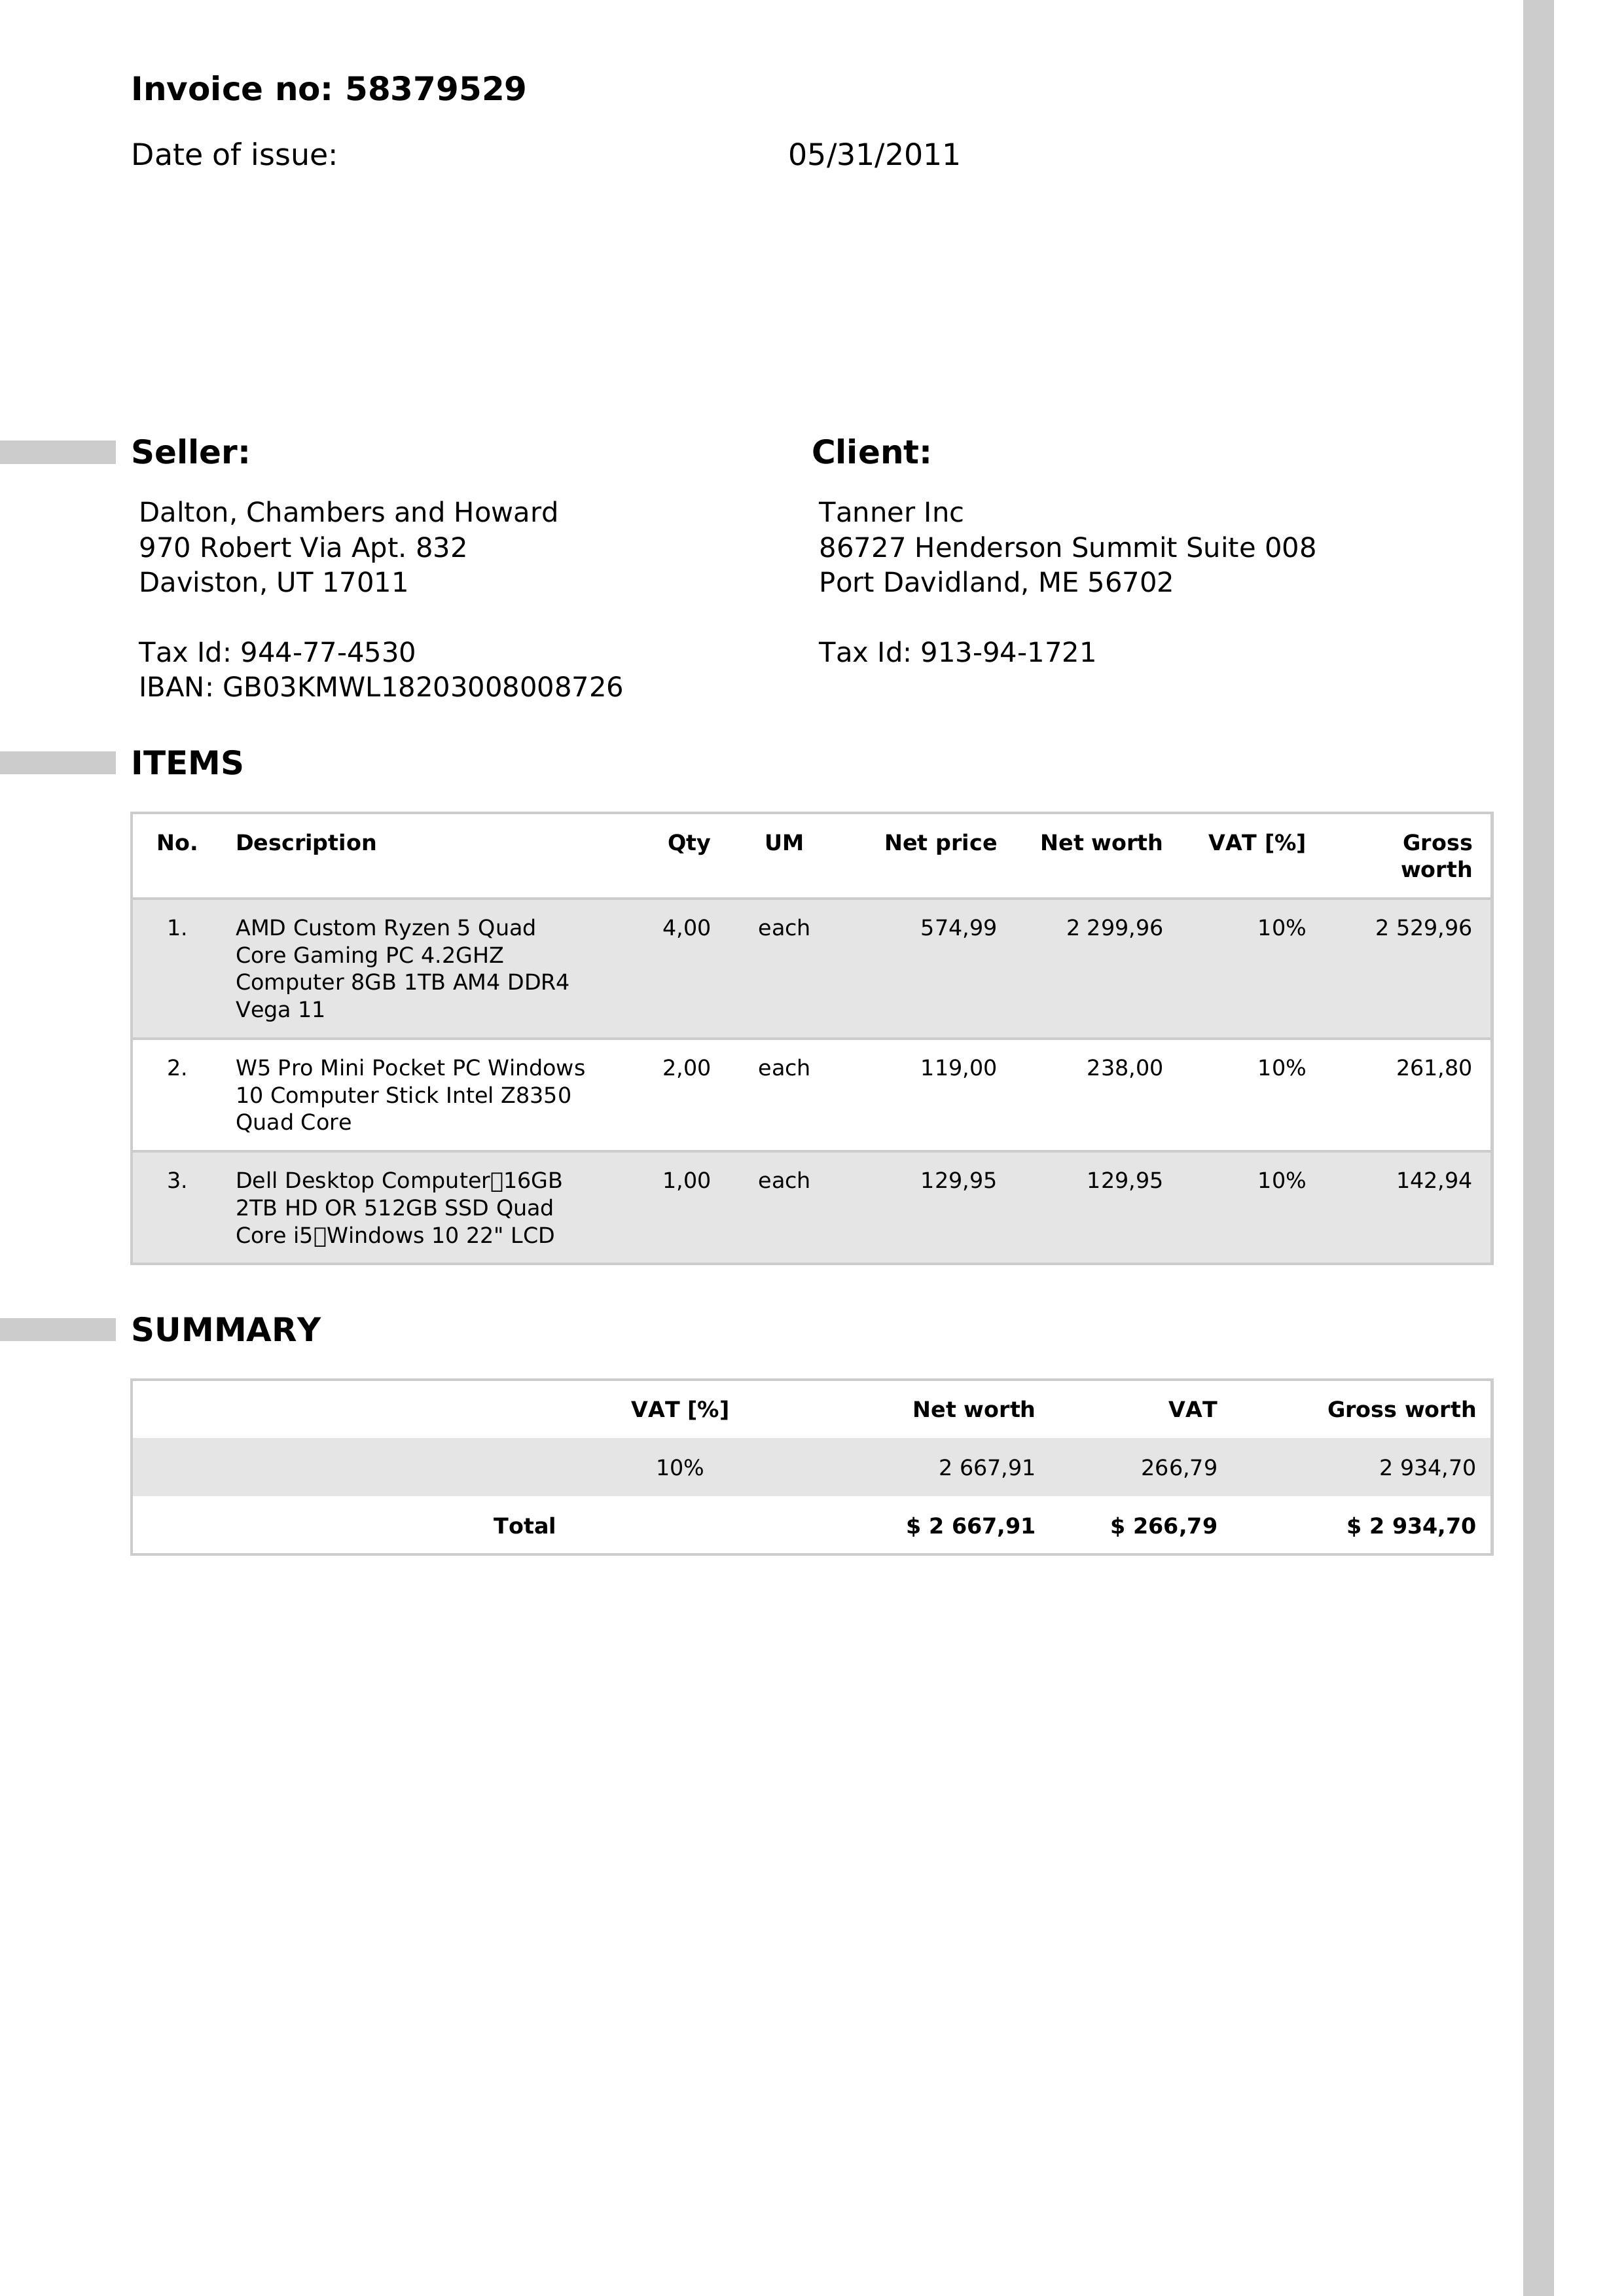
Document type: Invoice